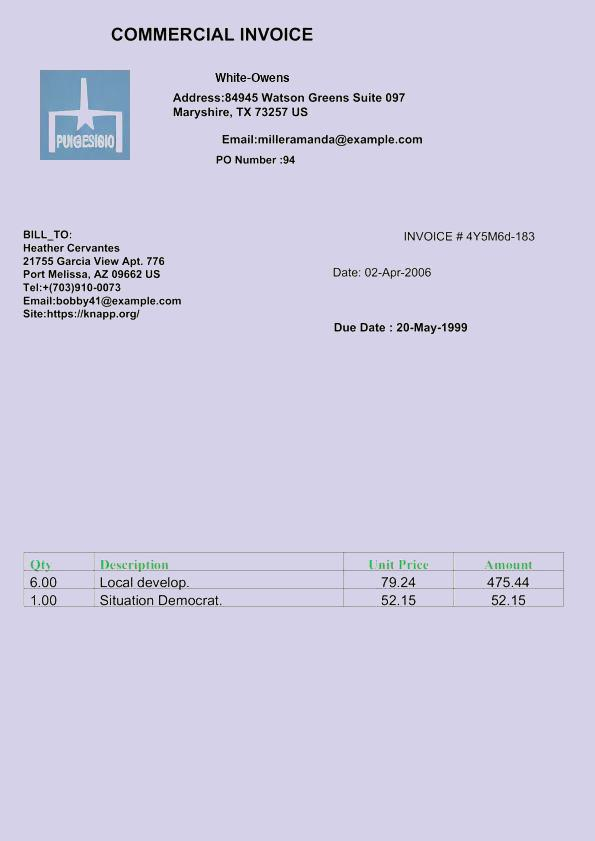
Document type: Invoice